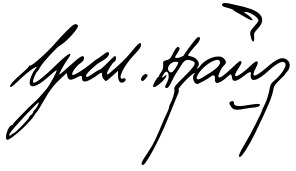
Signature of: hugo banzer